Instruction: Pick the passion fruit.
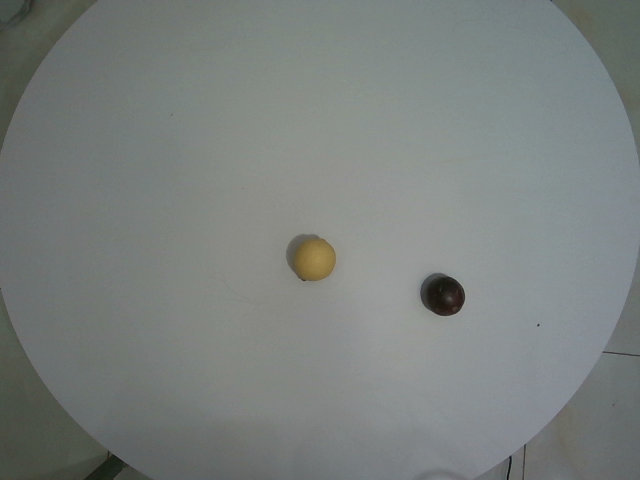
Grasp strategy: vertical